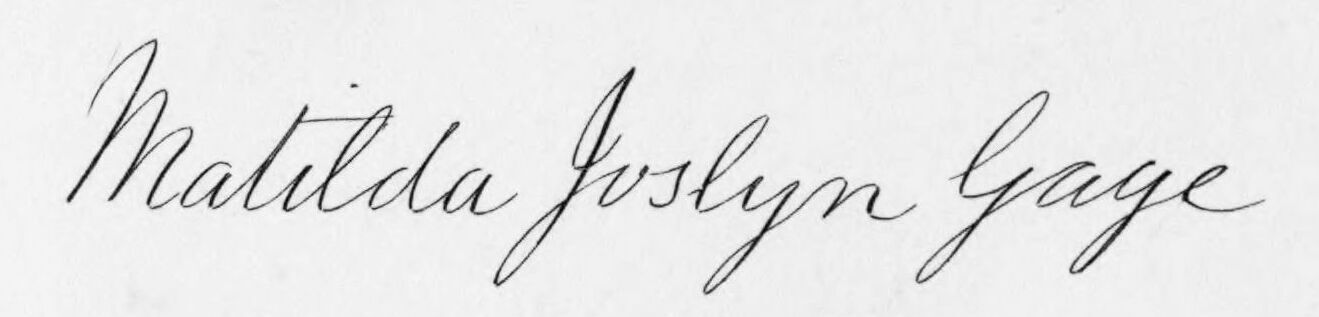
Signature of: matilda joslyn gage